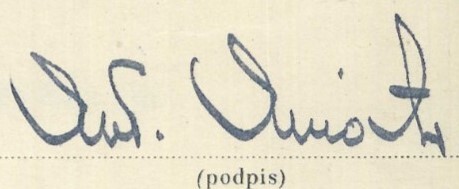
Signature of: władysław piotr wiatr